Question: How is the property described in the document?
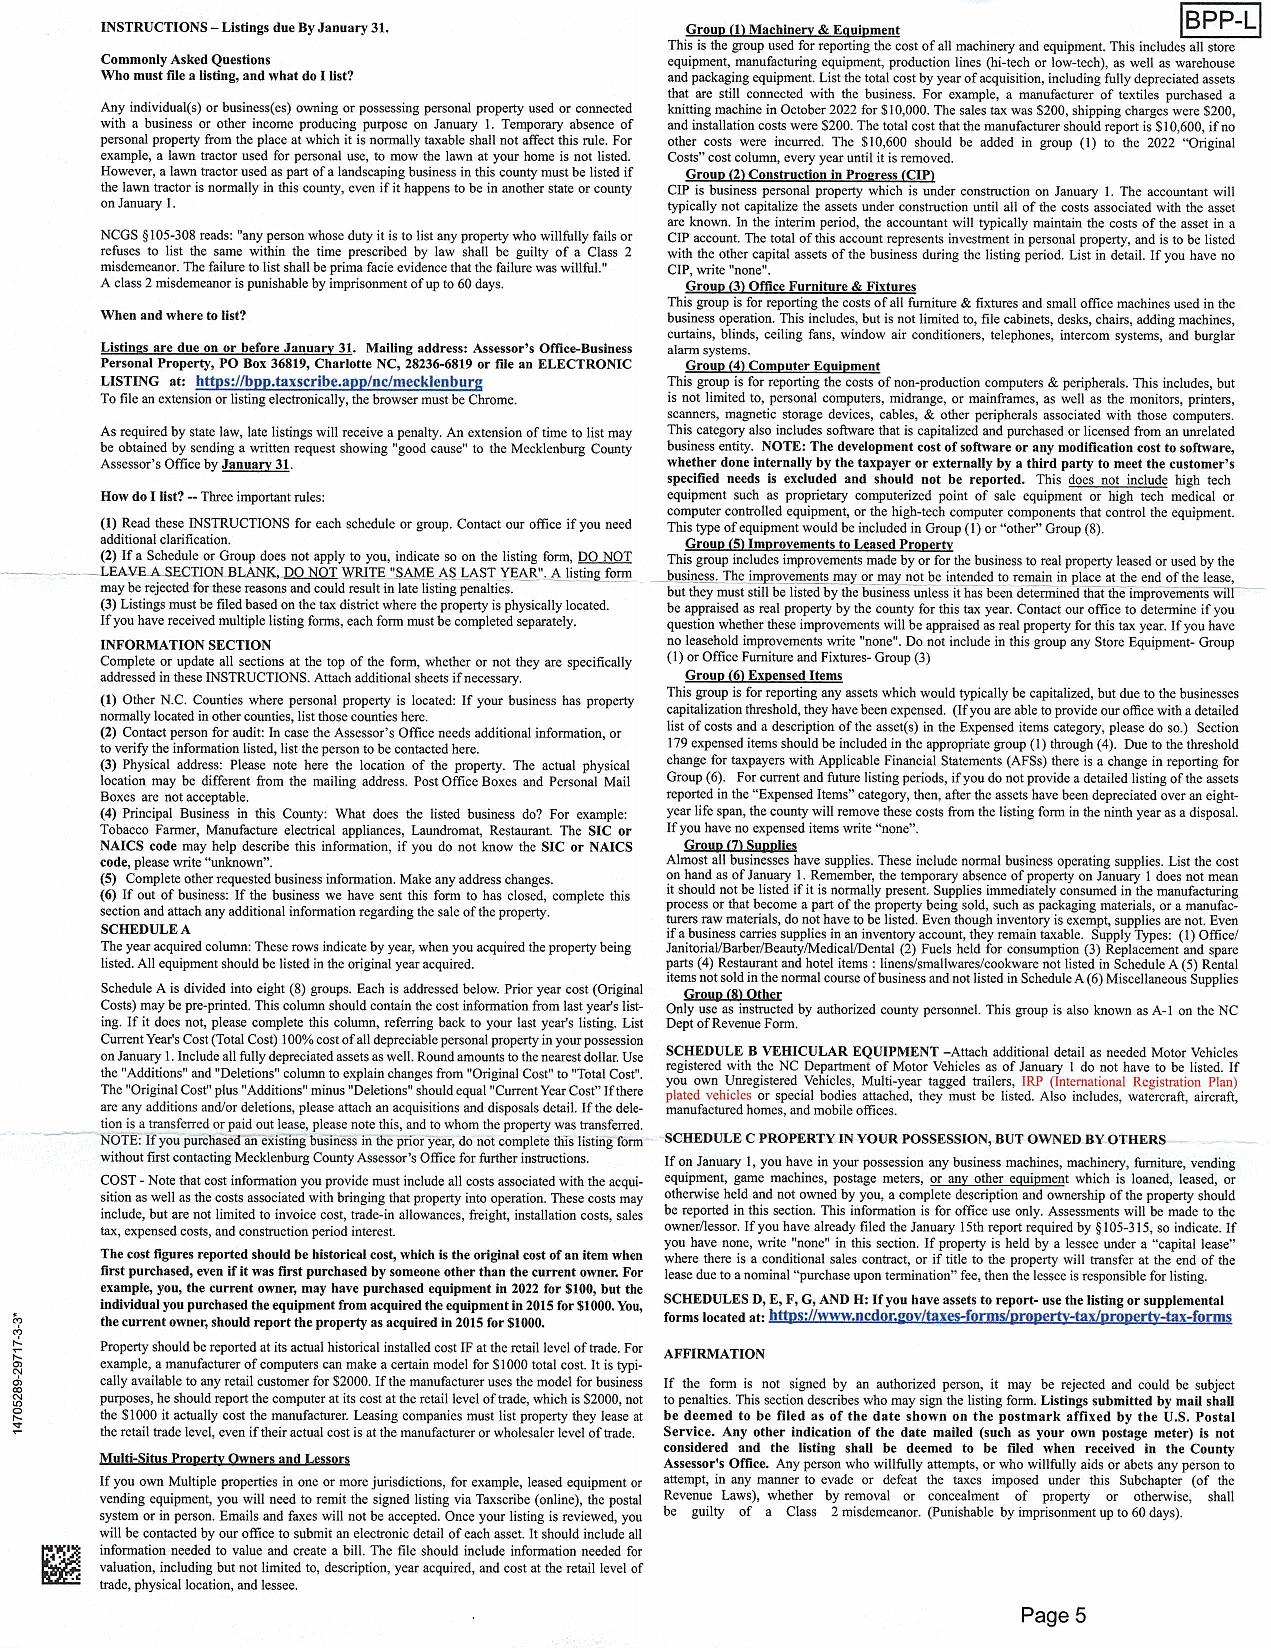
Answer: "personal property used or connected with a business or other income producing purpose on January 1"